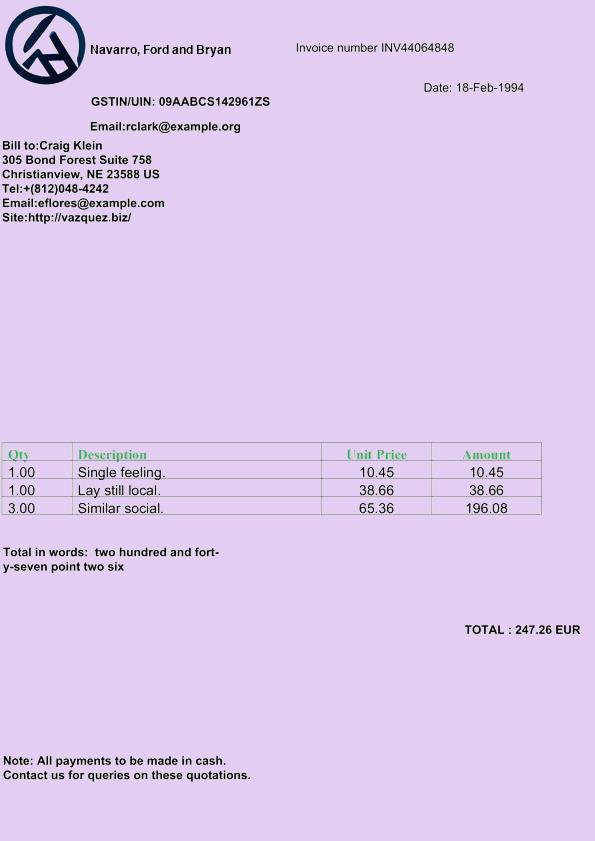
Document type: Invoice